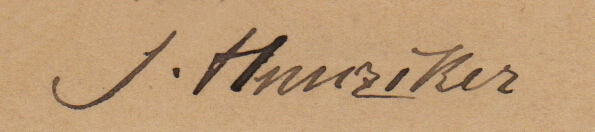
Signature of: jakob hunziker